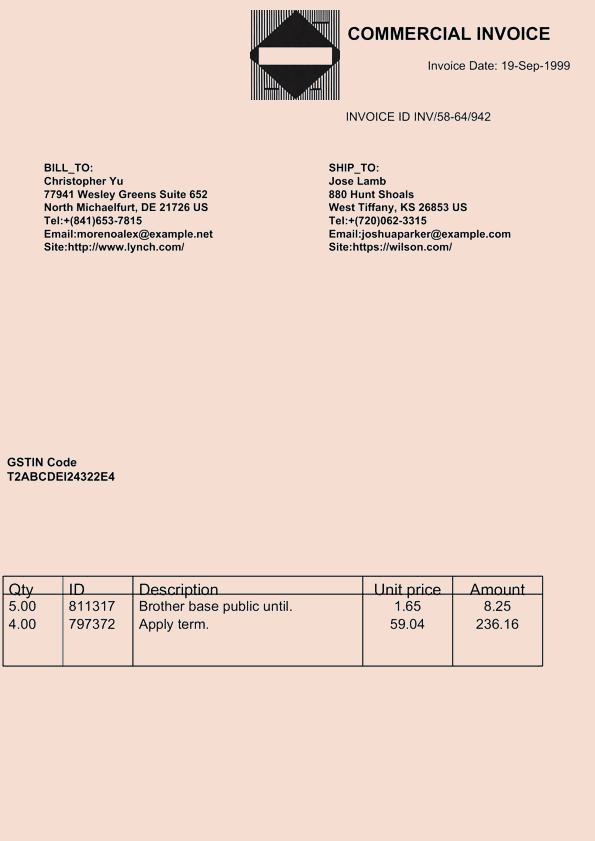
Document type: Invoice